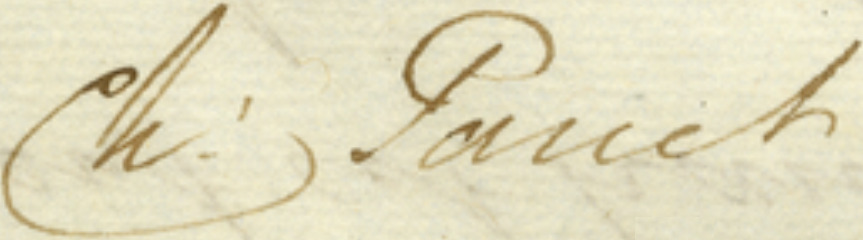
Signature of: charles panet